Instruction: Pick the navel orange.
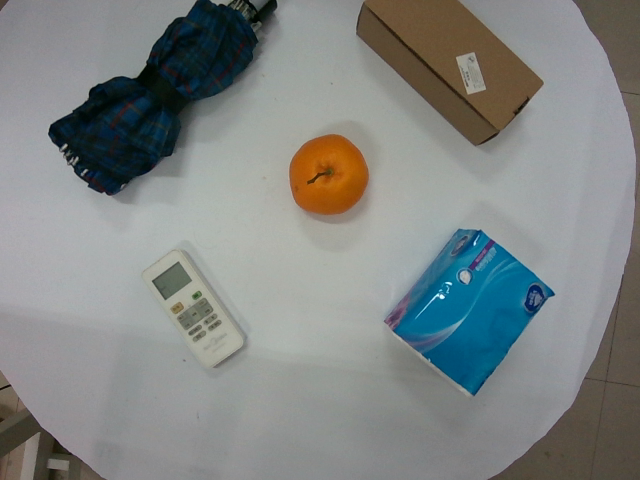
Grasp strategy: vertical